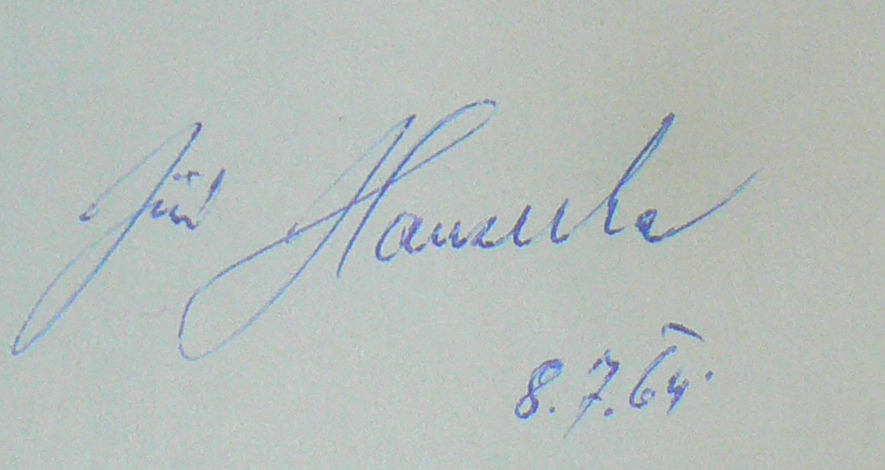
Signature of: jiří hanzelka